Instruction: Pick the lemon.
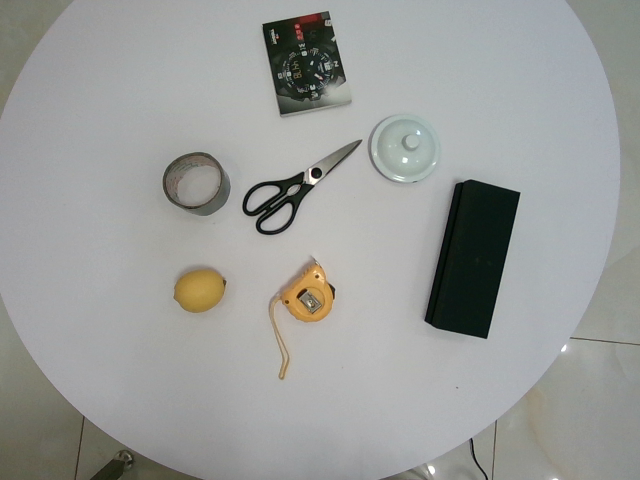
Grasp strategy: vertical